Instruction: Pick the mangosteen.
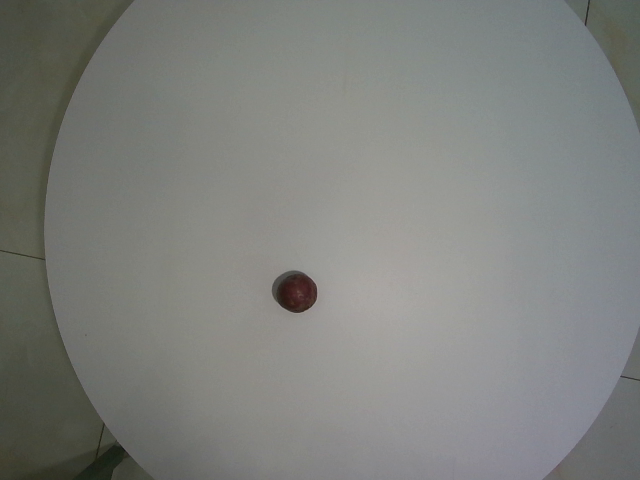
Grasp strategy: vertical